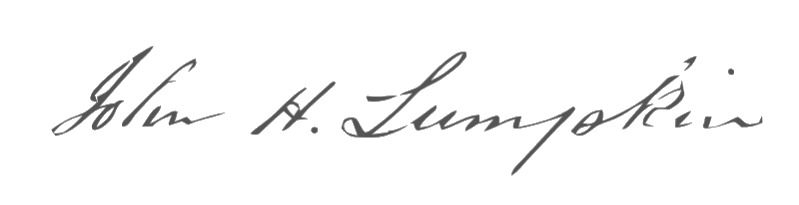
Signature of: john henry lumpkin